Question: What is the suspected problem?
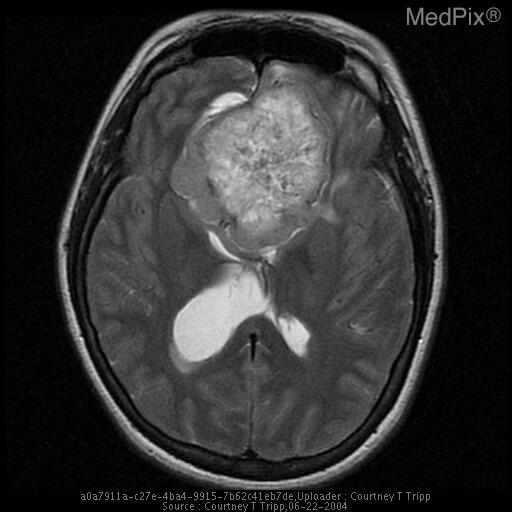
Answer: The findings suggest Large cicrumscribed midline mass overlying the planum sphenoidale causing "cortical buckling" of adjacent brain parenchyma.  Postcontrast images demonstrate enhancement of the periperipheral portion of the tumor, with a central non-enhancing region.. T2WI: centrally nectotic circumscribed extraaxial mass located midline over the planum sphenoidale.. The patient might have a history of 39 year-old woman with several month history of bilateral hemianopsia, worse in the morning.